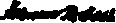
Signature of: simeon d fess